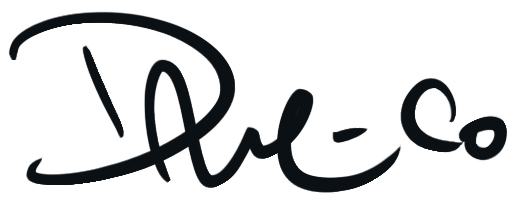
Signature of: dave mccaig